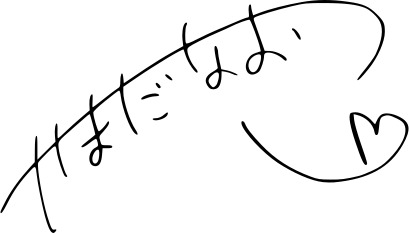
Signature of: naoko yamada